Question: Which state is mentioned in the document?
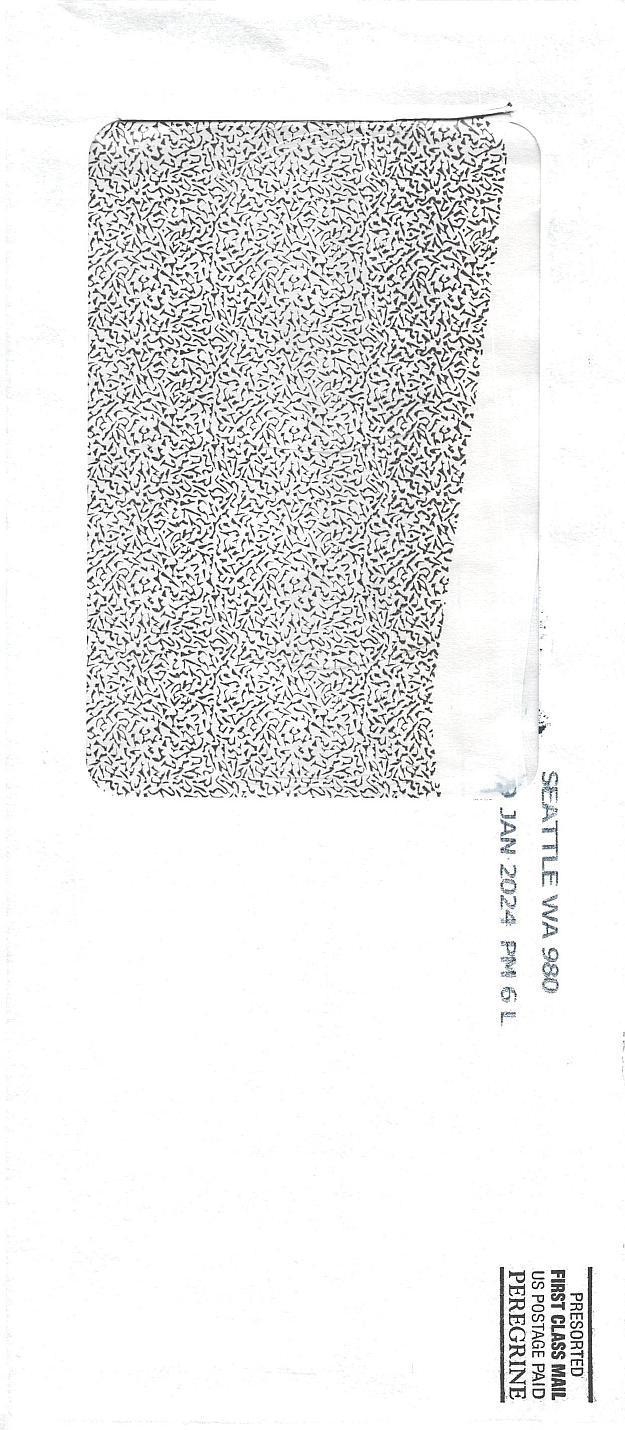
Answer: "WA"